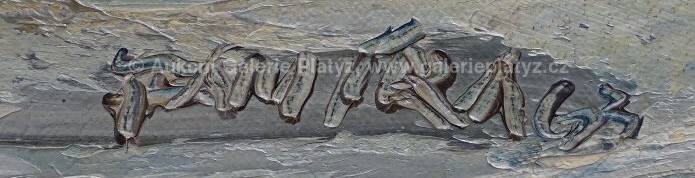
Signature of: emanuel famíra